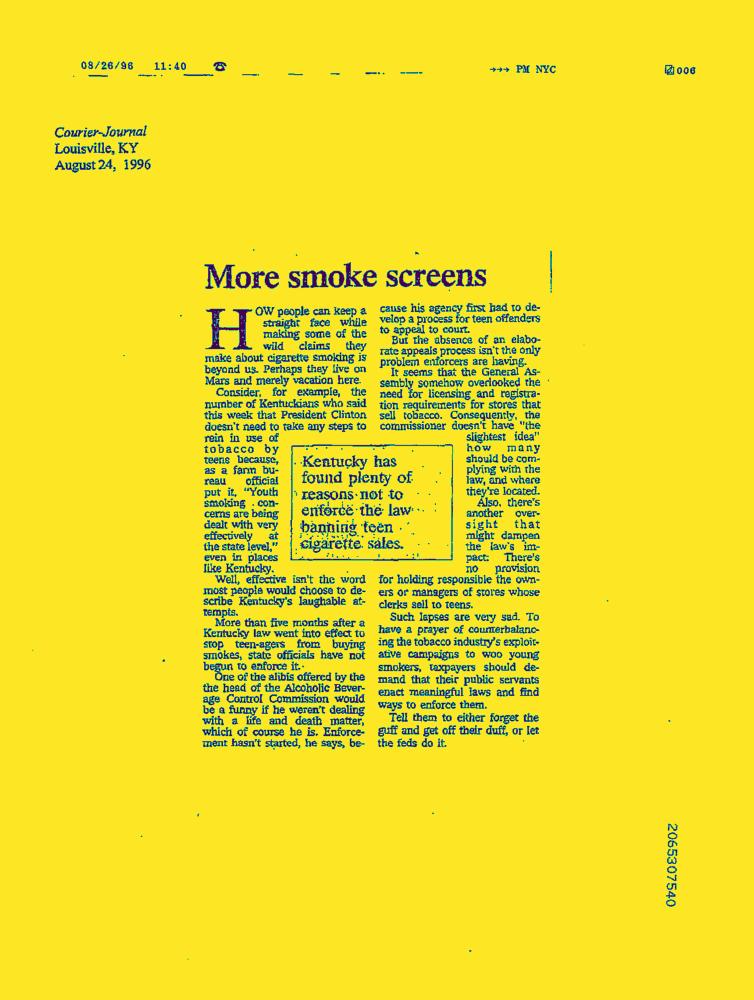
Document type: News-Article